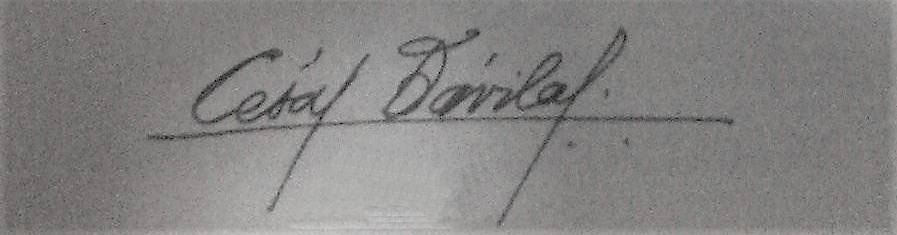
Signature of: césar dávila andrade